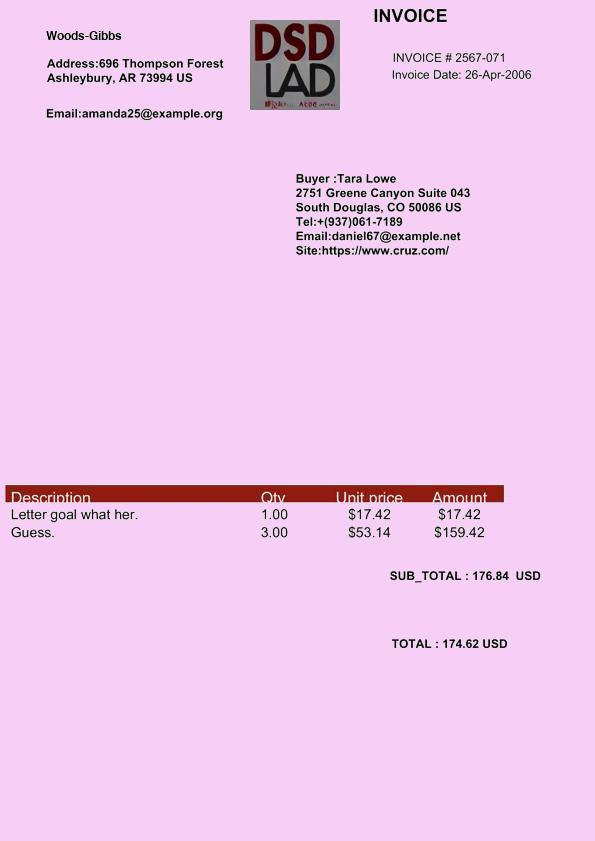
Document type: Invoice